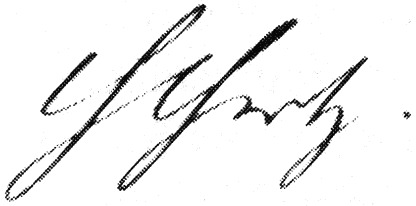
Signature of: heinrich hertz